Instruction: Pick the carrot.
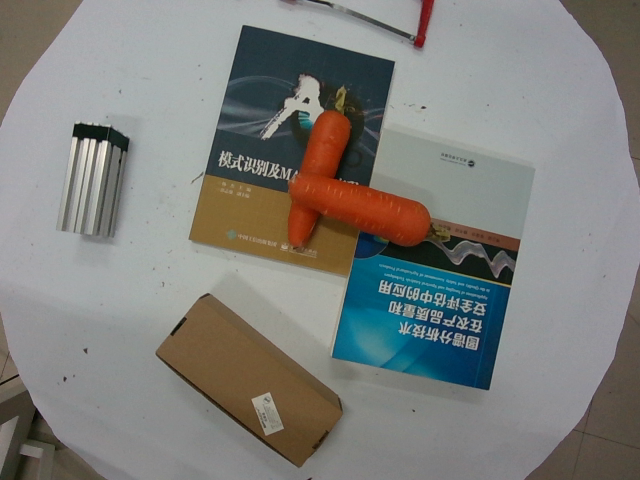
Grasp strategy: vertical